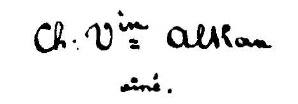
Signature of: charles valentin alkan